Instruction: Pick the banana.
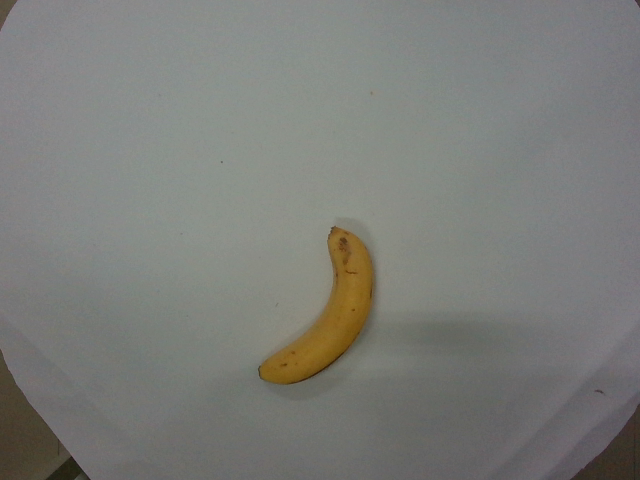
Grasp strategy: vertical